Please extract the written amount, numerical amount, recipient's name, date on the cheque, and the bank's name from the image.
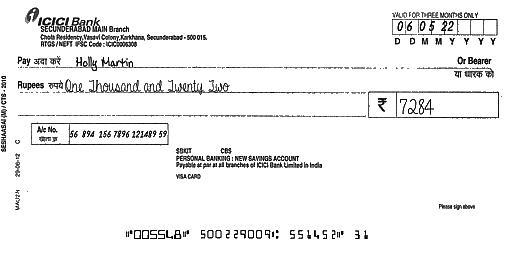
amt_in_words: One Thousand and Twenty Two
amt_in_figures: 7284
payee_name: Holly Martin
bank_name: ICICI Bank
cheque_date: 06/05/22